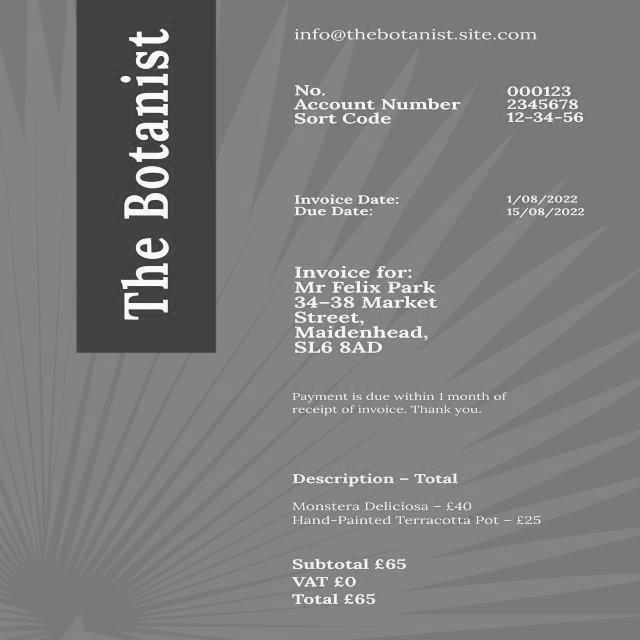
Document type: Invoice